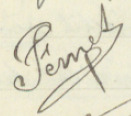
Signature of: louis fernet